Question: What appears to be the issue?
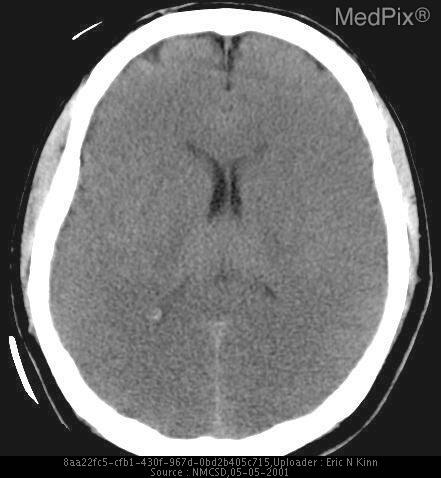
Answer: The findings suggest Noncontrast CT images demonstrate effacement of the the sulci. There is diffuse graying of the cerebral hemispheres with blurring and loss of normal gray-white differentiation and interface.  The ventricles are small. Note that the cerebellum and brainstem are well preserved and have a normal appearance.
Also note pansinusitis with air-fluid level in sphenoids.. The gray matter blend imperceptively into the white matter - loss of gray-white discrimiation.  Also notice that the lateral borders of both ventricles are displaced medially - a sign of central herniation as the brain begins to "funnel" through the central opening in the tentorium.. The patient might have a history of 35 year old man presented to the emergency department with complaints of epigastric pain. He is diaphoretic, but otherwise appears in good health.  During initial ER presentation patient became pulseless and was resuscitated for one hour, until a stable rhythm was established..